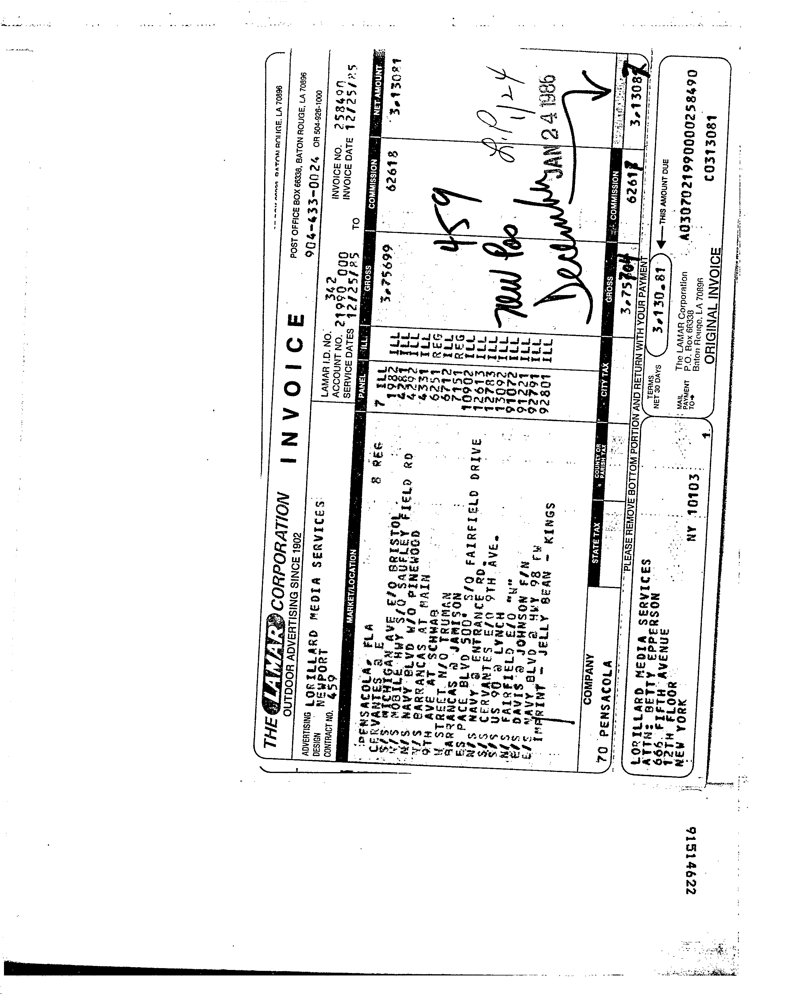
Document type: Invoice